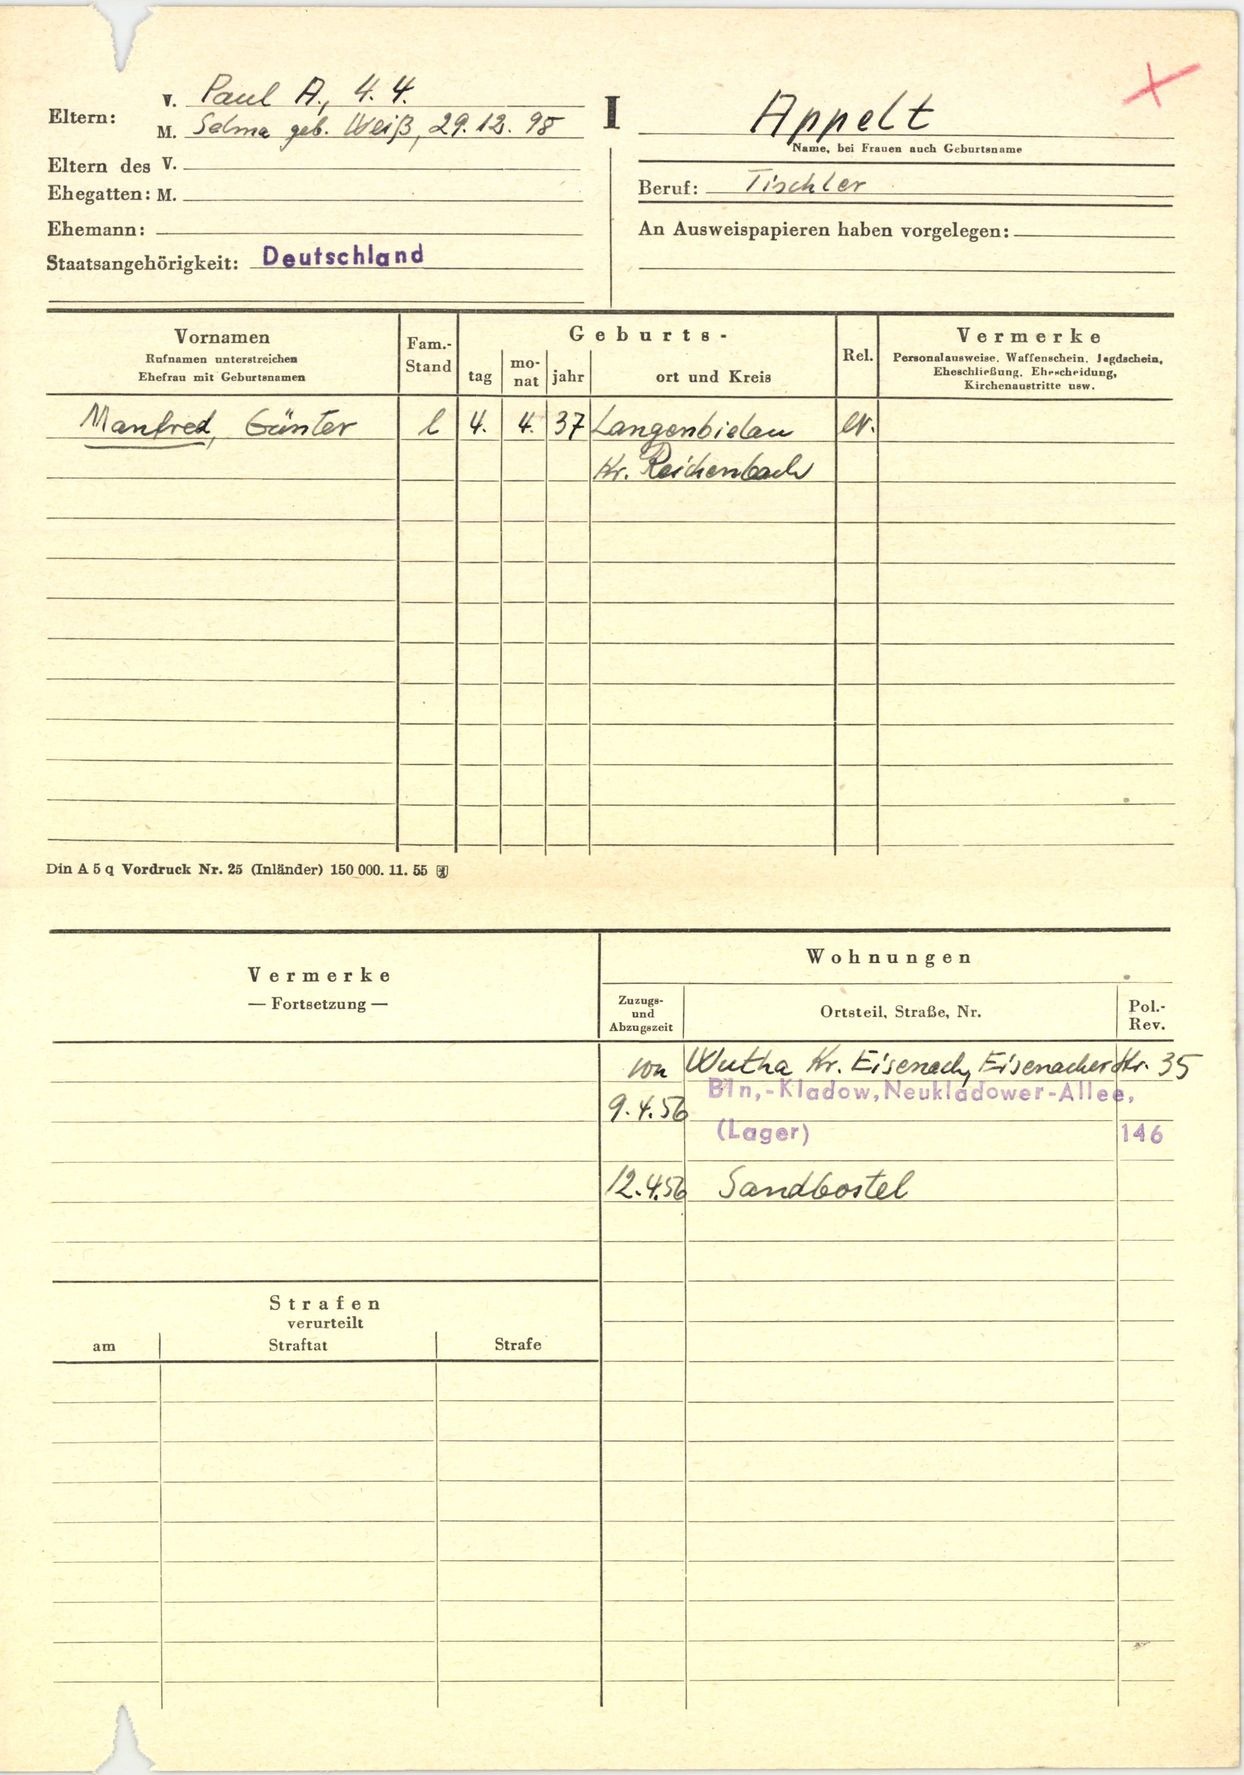
Appelt